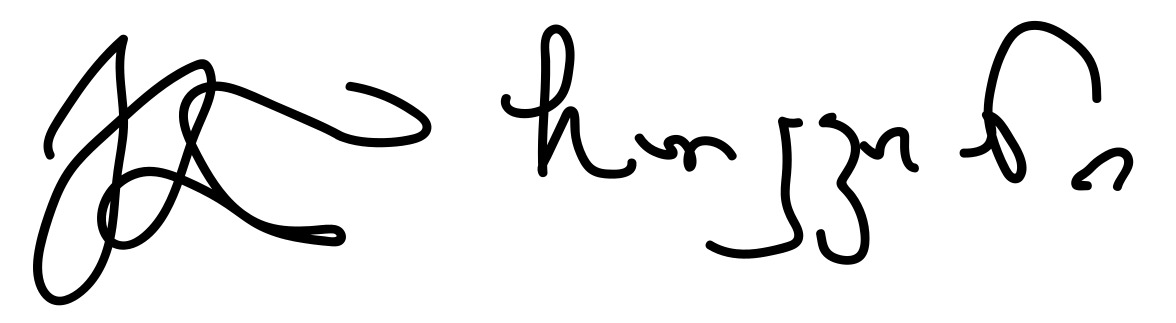
Signature of: gela charkviani